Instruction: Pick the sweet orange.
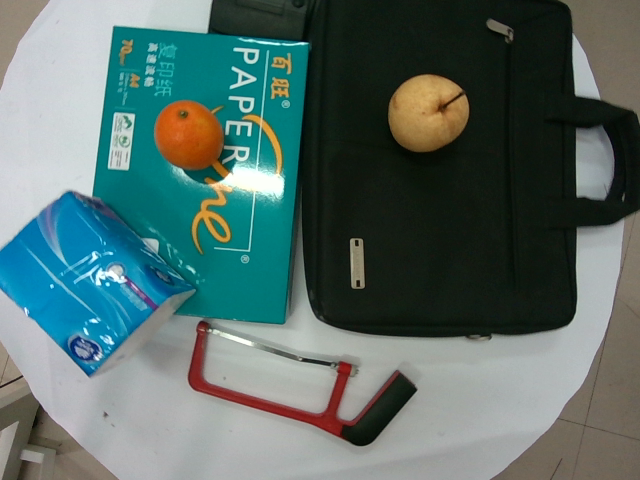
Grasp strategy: vertical